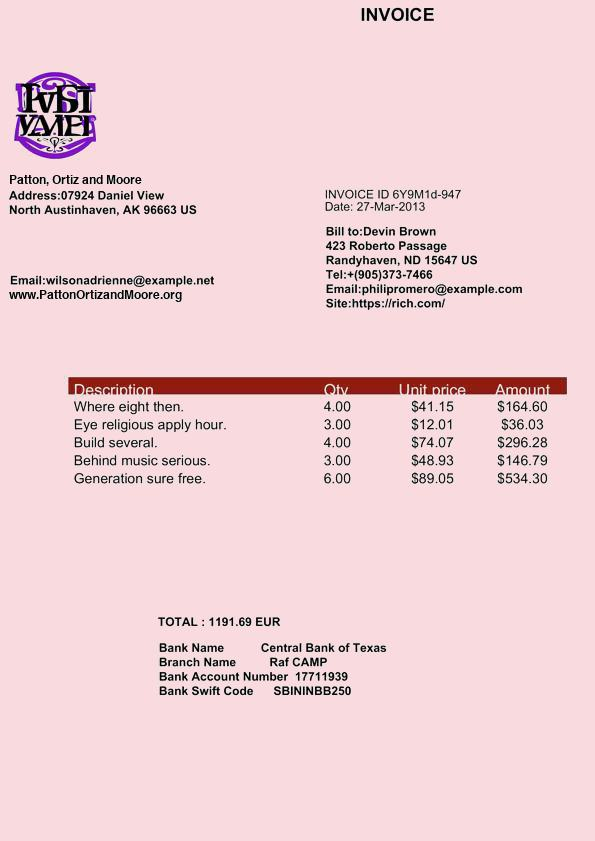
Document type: Invoice